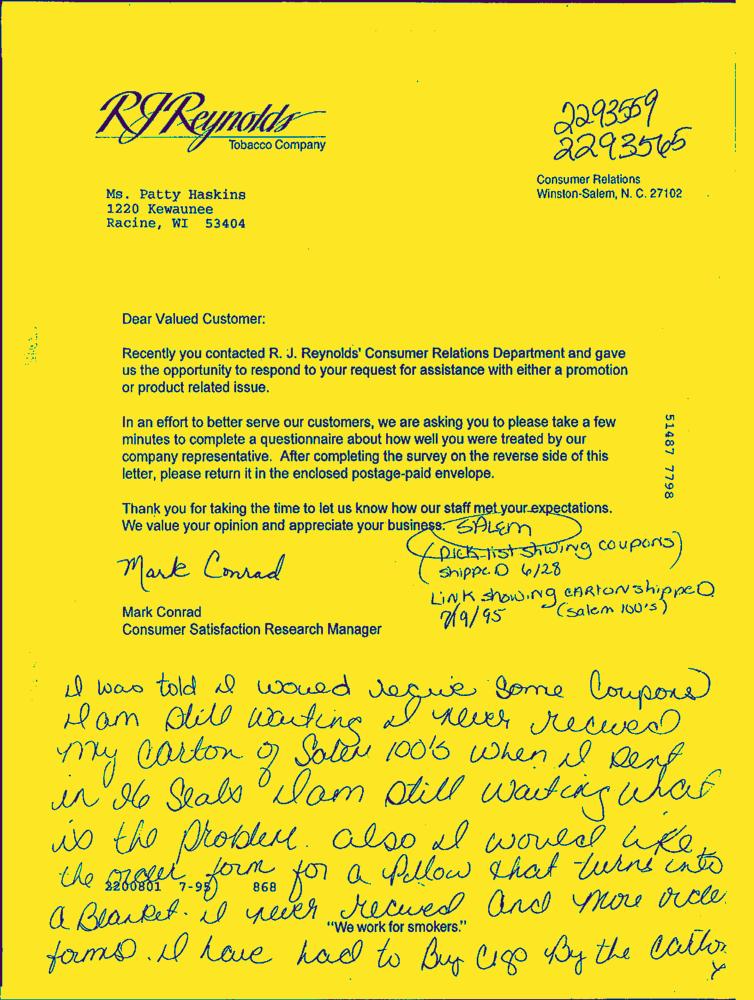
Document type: Hand-Written